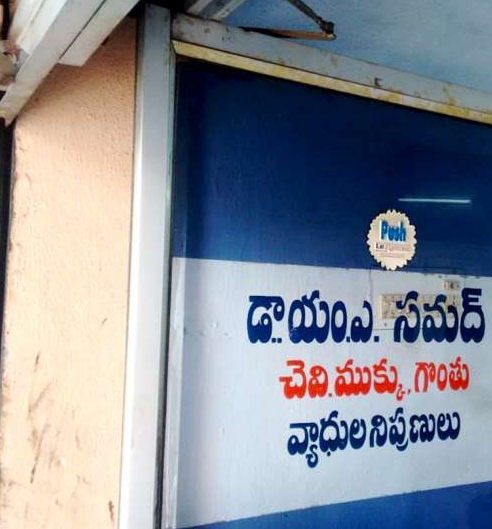
Language: telugu
Transcription: యం. ఎ. సమద్ ముక్కు, గొంతు వ్యాధుల నిపుణులు చెవి. డా..